Question: What jurisdiction, city, or county is the document associated with?
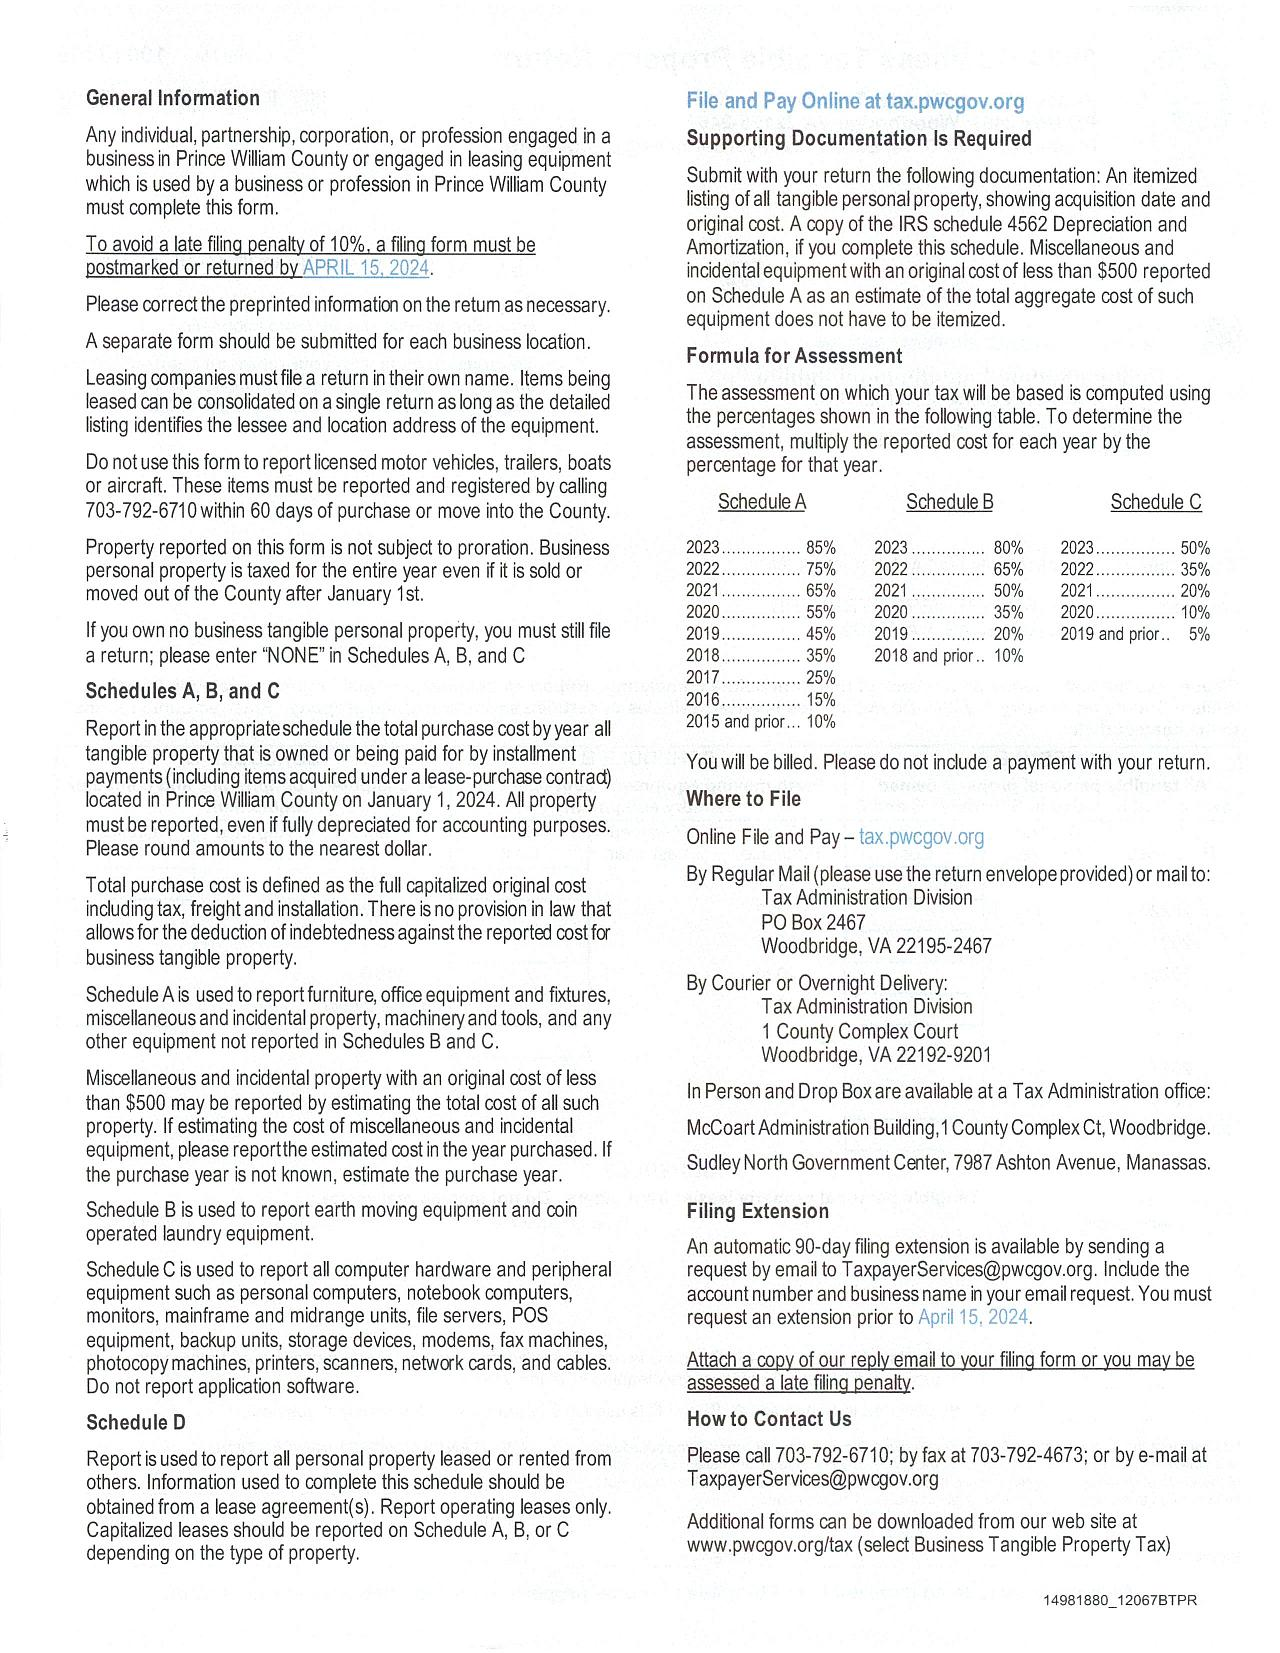
Answer: "Prince William County"